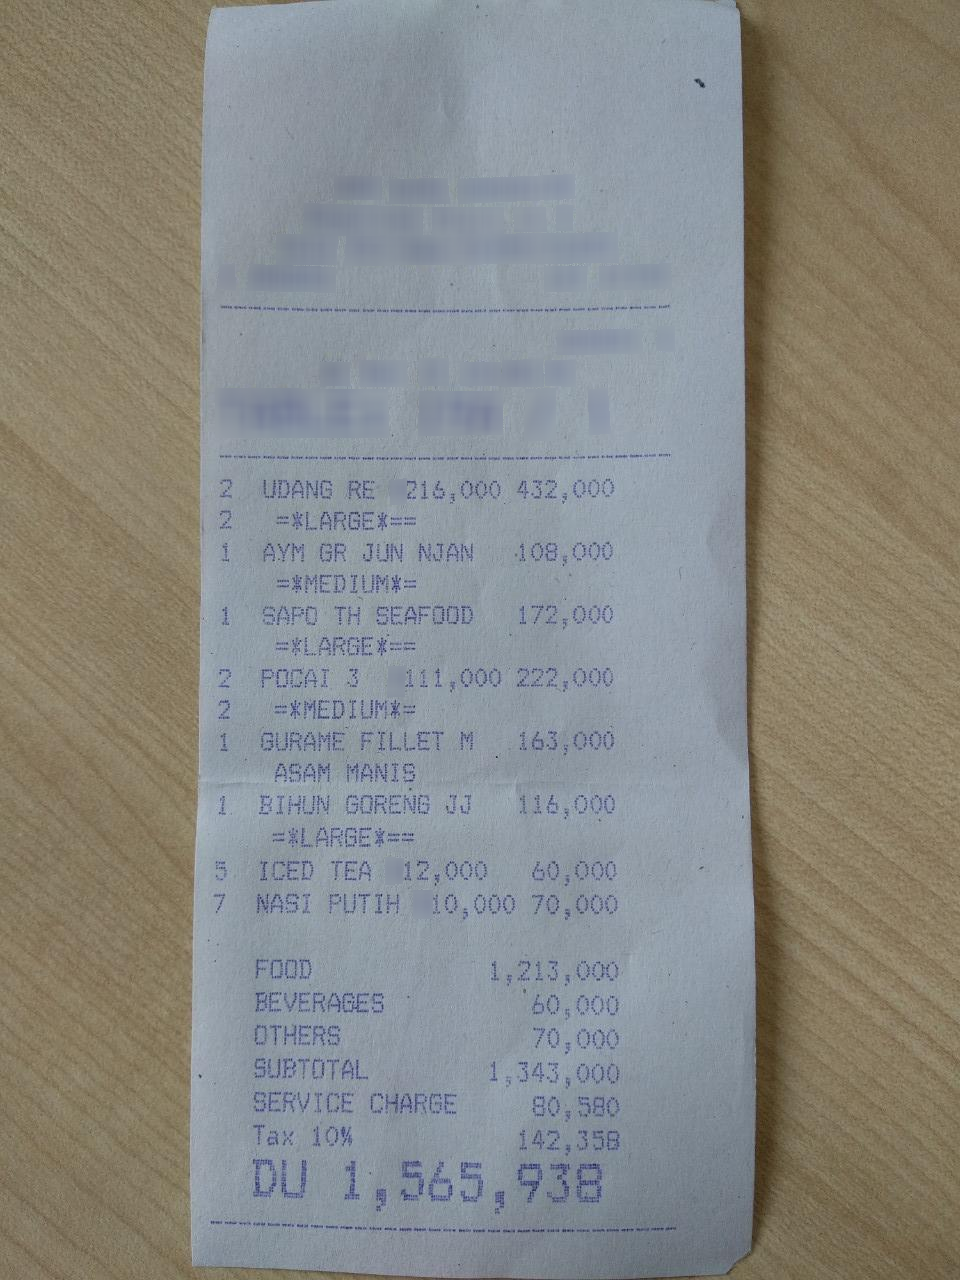
Receipt information:
subtotal: 1,343,000
svc: 80,580
total: 1,565,938
line_items: item_name: UDANG RE
item_value: 432,000
item_quantity: 2
item_name: AYM GR JUN NJAN
item_value: 108,000
item_quantity: 1
item_name: SAPO TH SEAFOOD
item_value: 172,000
item_quantity: 1
item_name: POCAI 3
item_value: 222,000
item_quantity: 2
item_name: GURAME FILLET M
item_value: 163,000
item_quantity: 1
item_name: BIHUN GORENG JJ
item_value: 116,000
item_quantity: 1
item_name: ICED TEA
item_value: 60,000
item_quantity: 5
item_name: NASI PUTIH
item_value: 70,000
item_quantity: 7